Question: What tax district, tax-rate area, or tax area code is specified in the document?
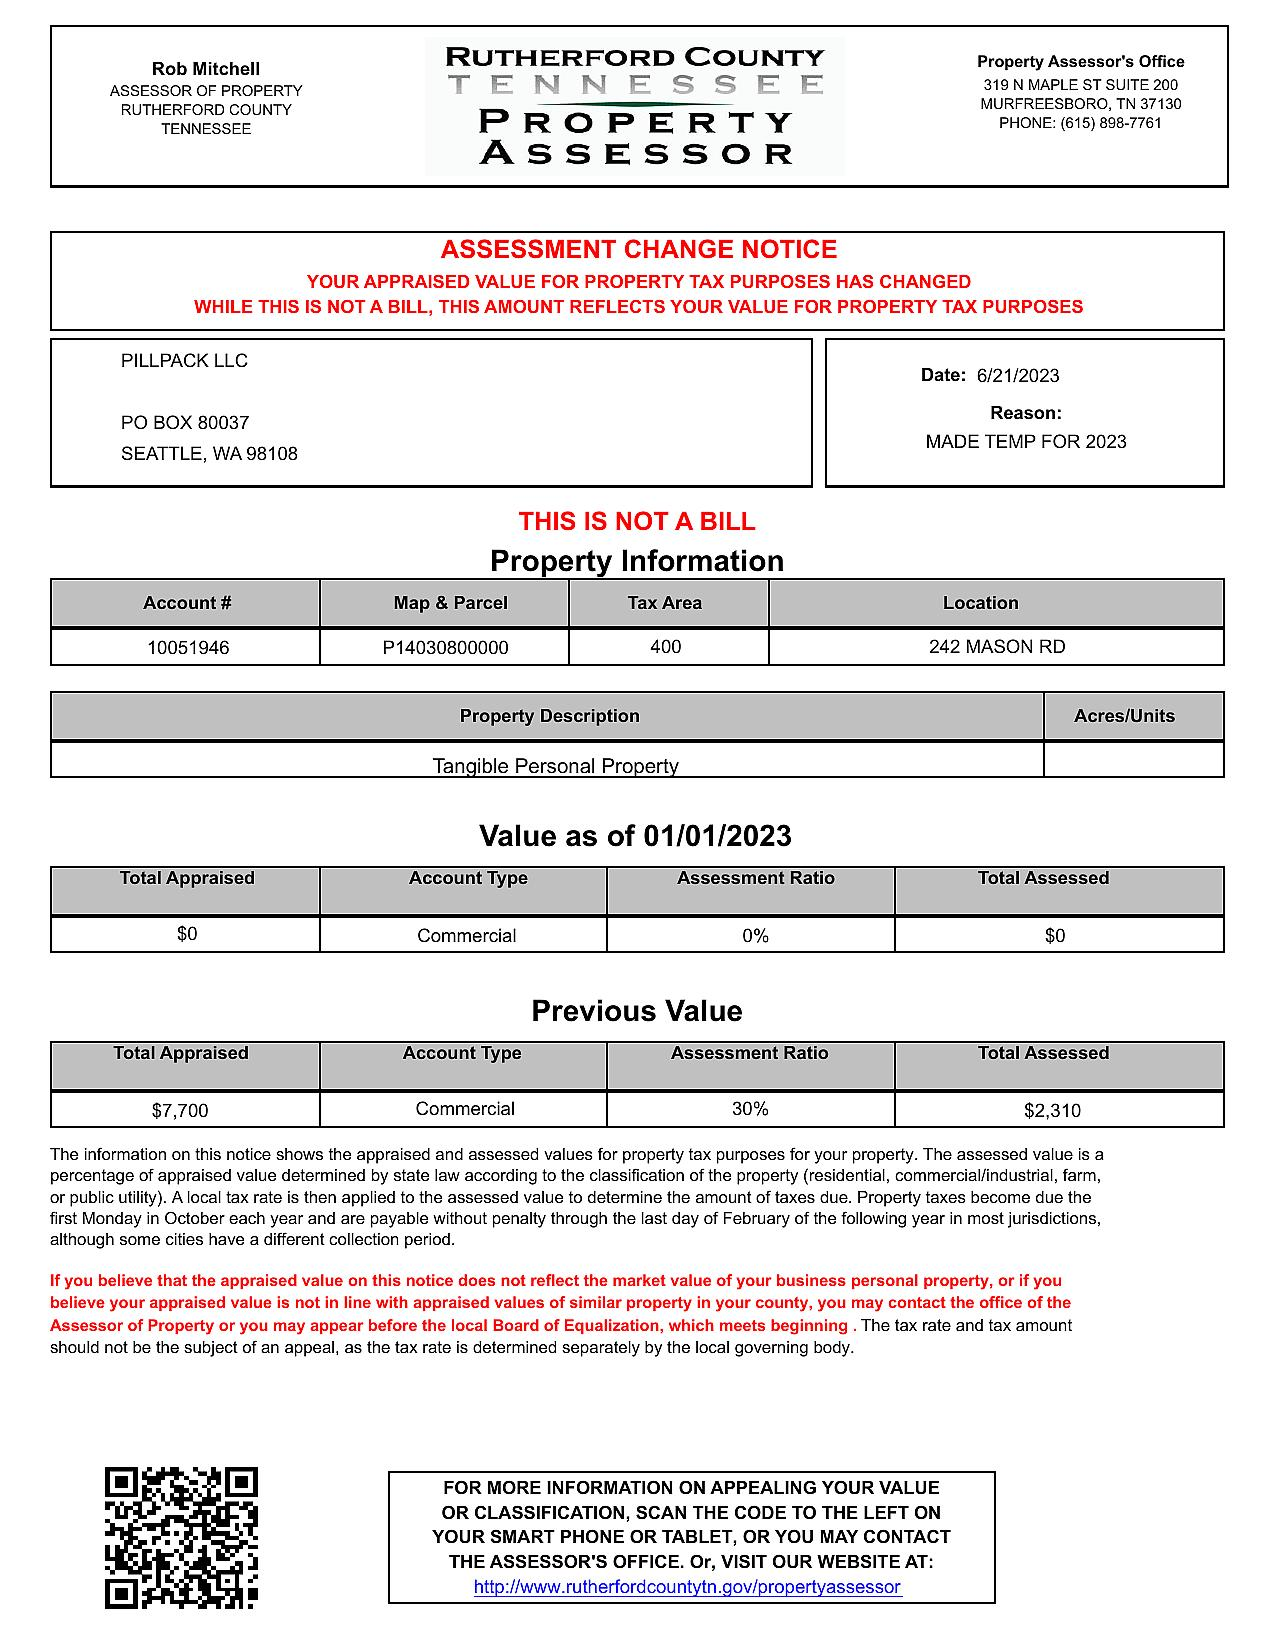
Answer: "400"